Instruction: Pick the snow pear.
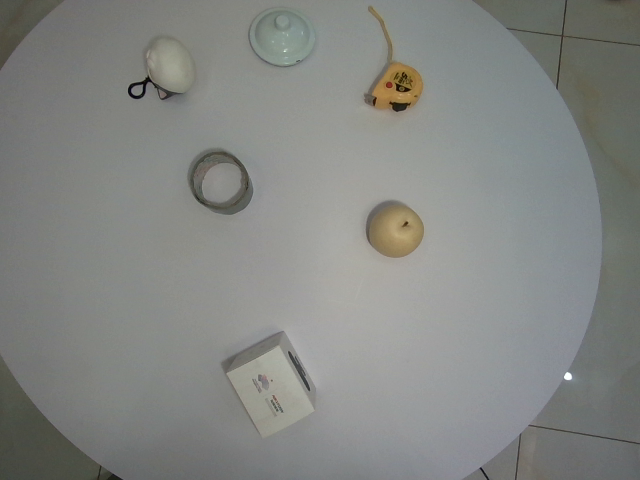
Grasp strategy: vertical